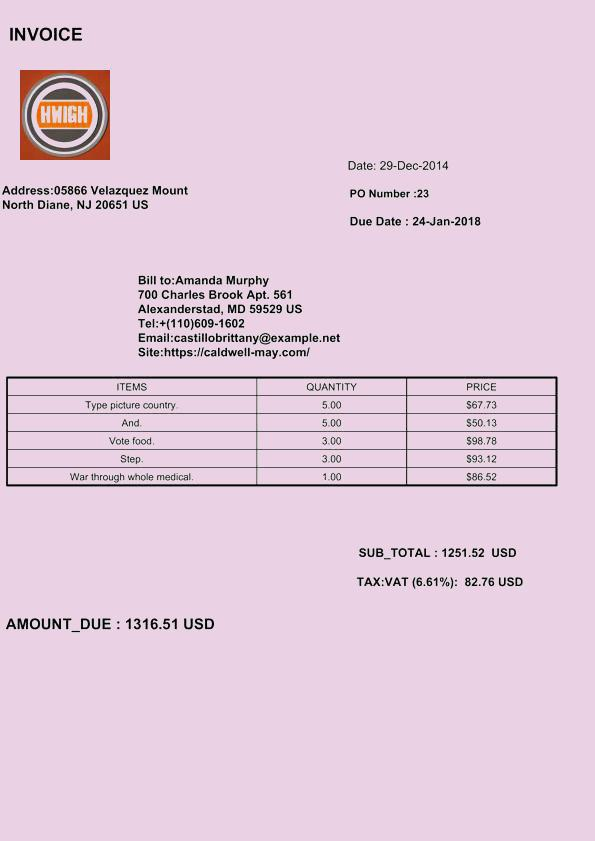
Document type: Invoice